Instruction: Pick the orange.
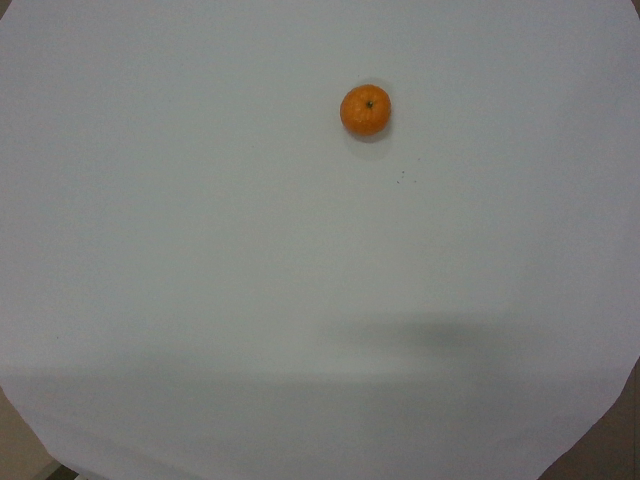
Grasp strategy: vertical